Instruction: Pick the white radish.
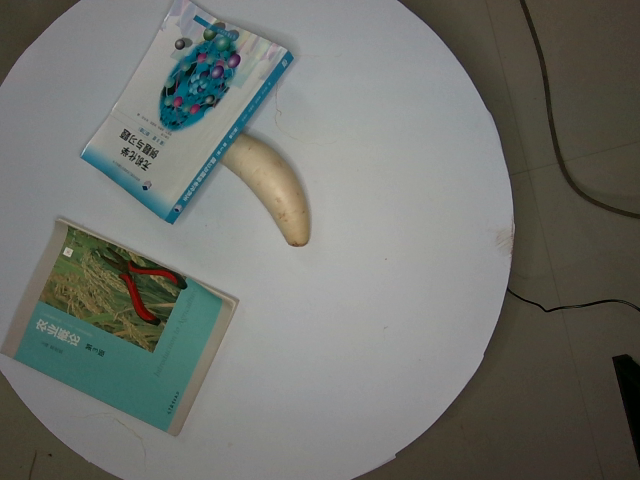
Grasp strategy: vertical